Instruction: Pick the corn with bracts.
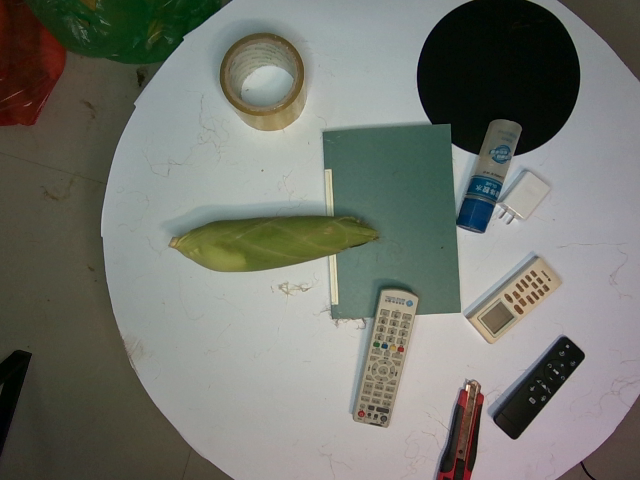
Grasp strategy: vertical